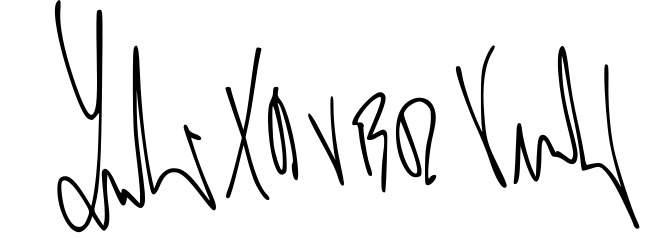
Signature of: luboš xaver veselý